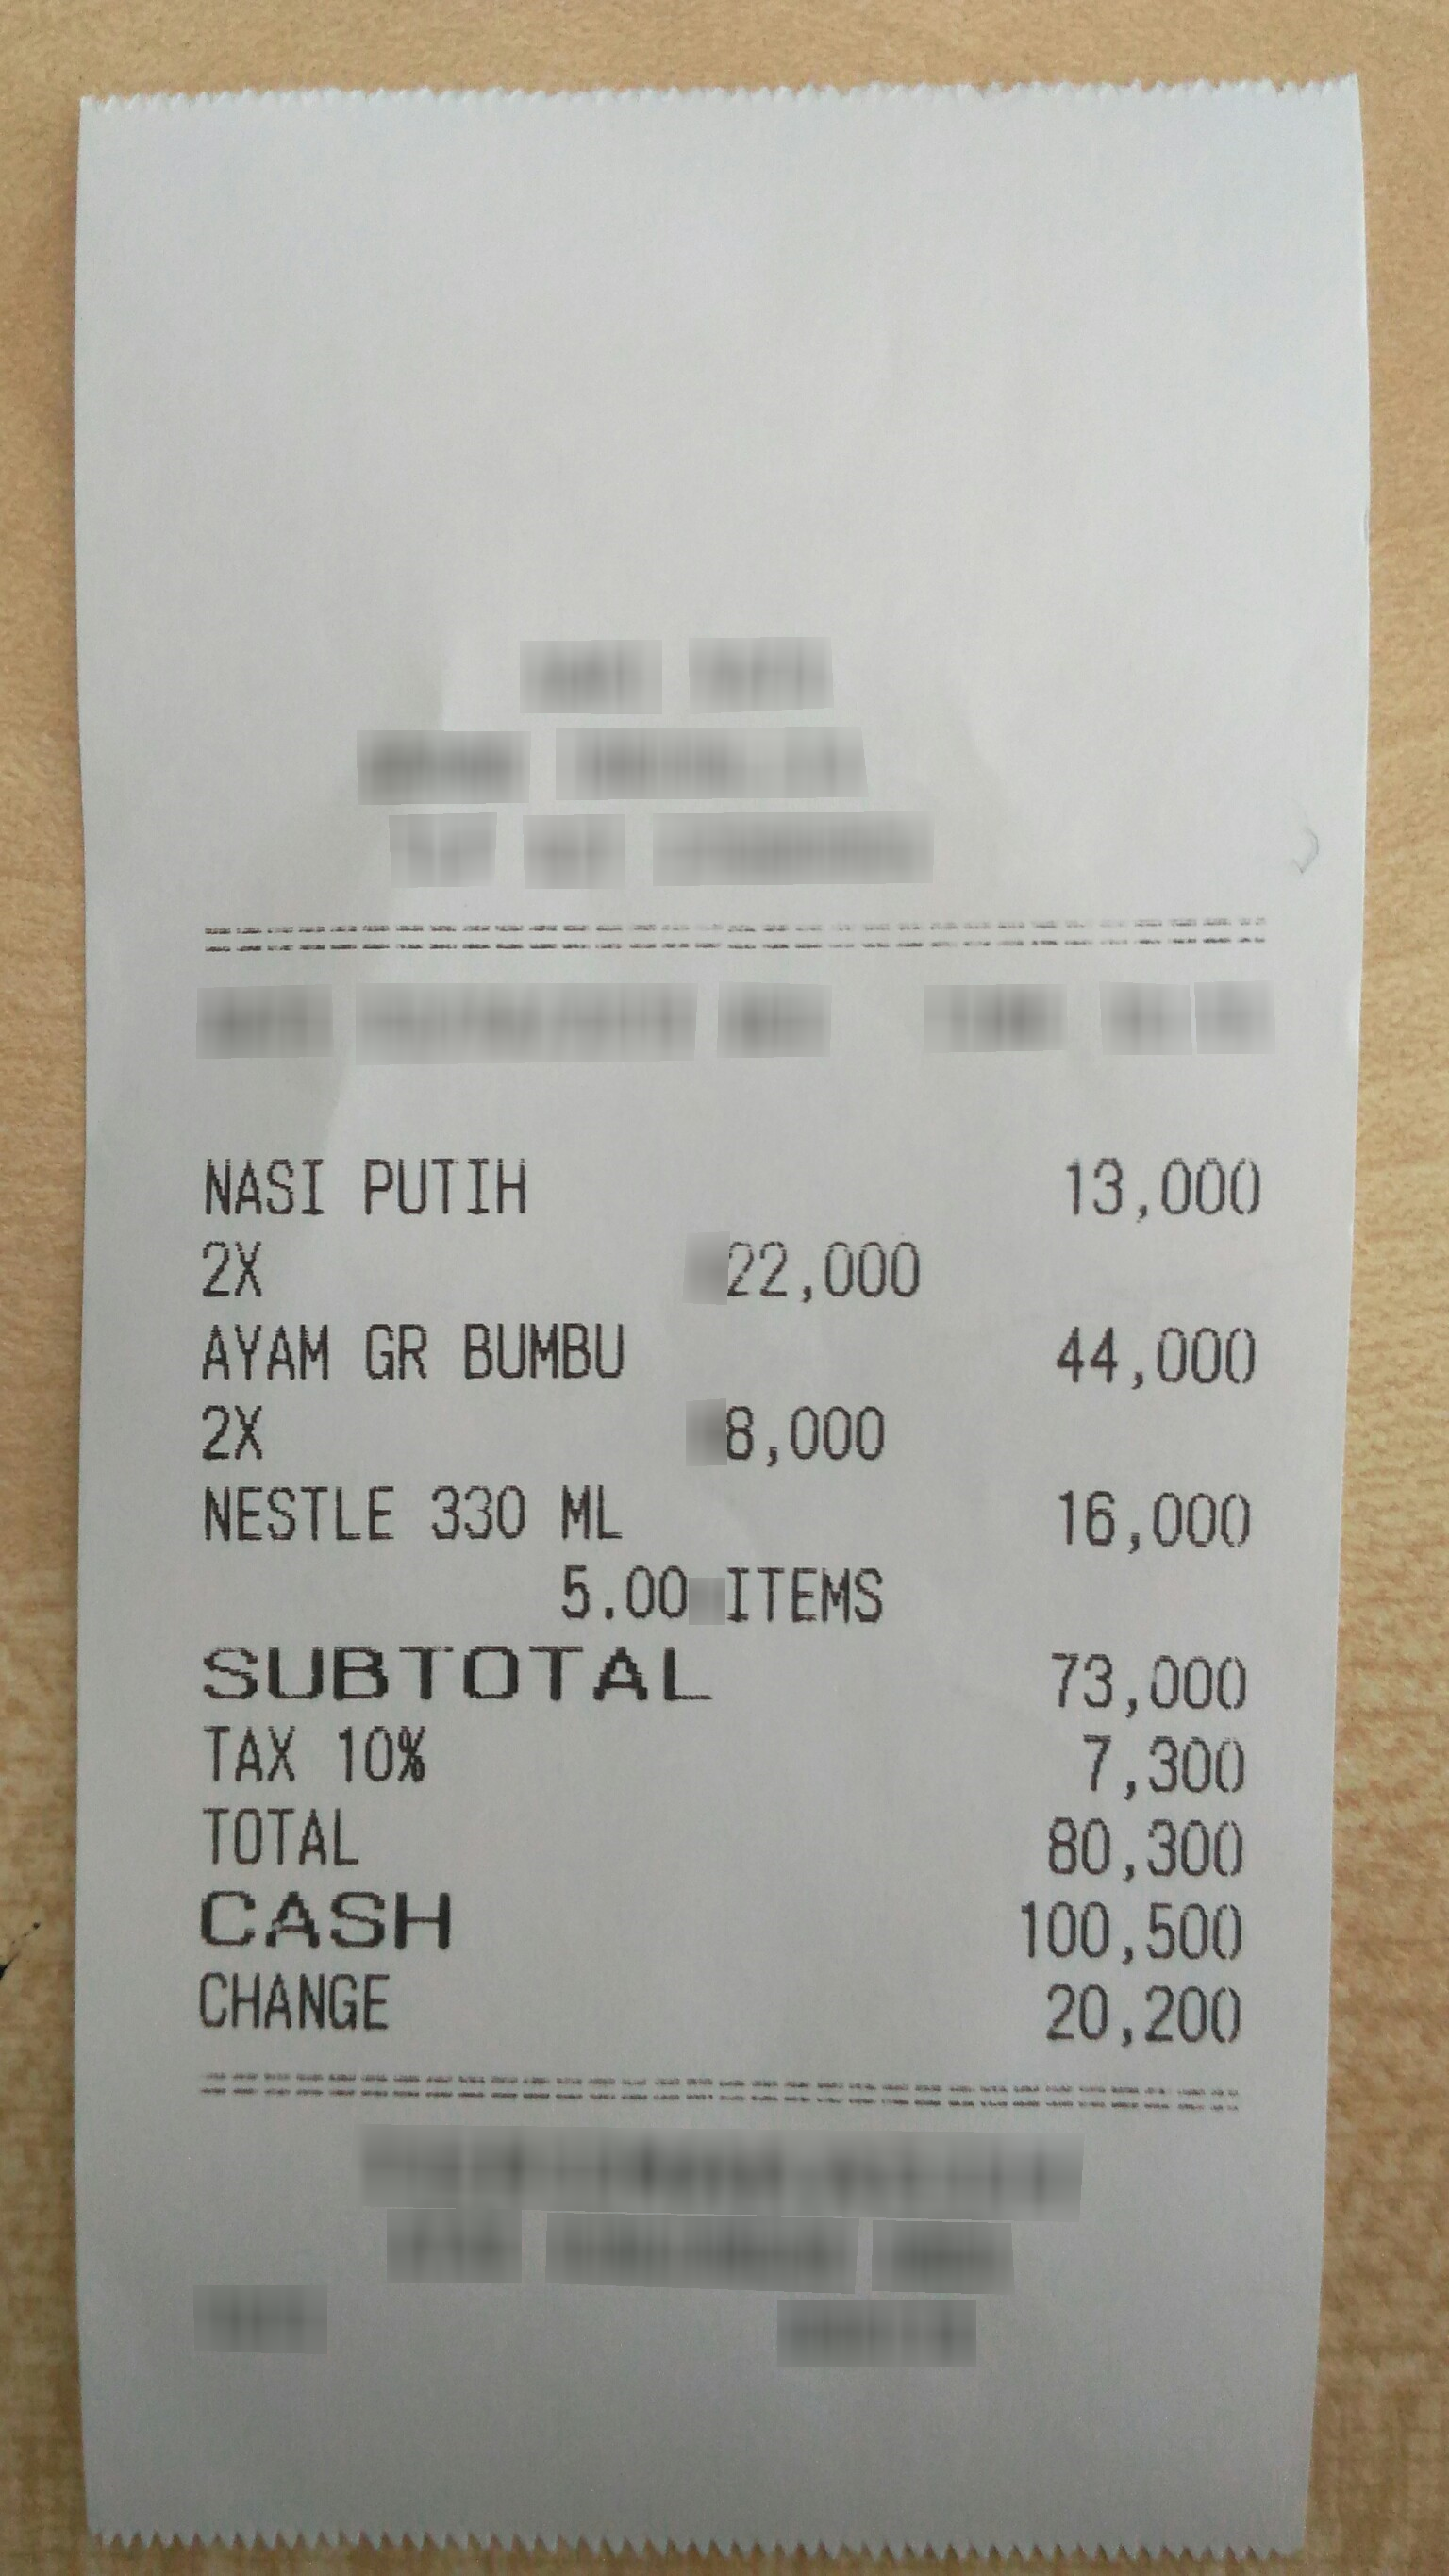
Number of items: 3
Subtotal: 73,000
Tax: 7,300
Total: 80,300
OCR text regions:
text: NASI
text: PUTIH
text: 13,000
text: AYAM
text: GR
text: BUMBU
text: 44,000
text: 2X
text: 22,000
text: NESTLE
text: 330
text: ML
text: 16,000
text: 2X
text: 8,000
text: SUBTOTAL
text: 73,000
text: TAX
text: 10%
text: 7,300
text: TOTAL
text: 80,300
text: CASH
text: 100,500
text: CHANGE
text: 20,200
text: 5.00
text: ITEMS